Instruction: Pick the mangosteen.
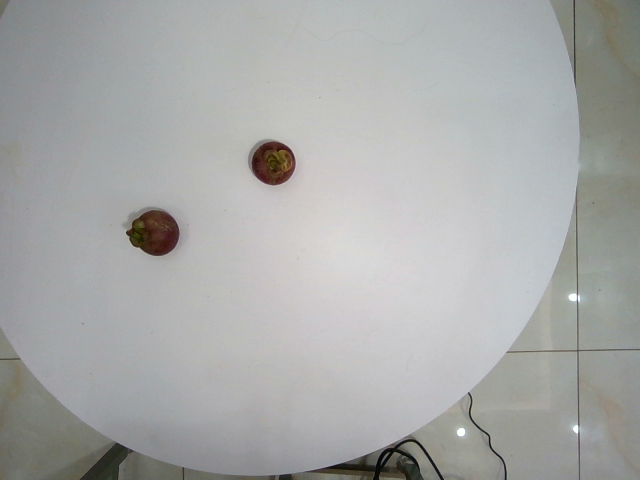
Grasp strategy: vertical